Question: What might the diagnosis be?
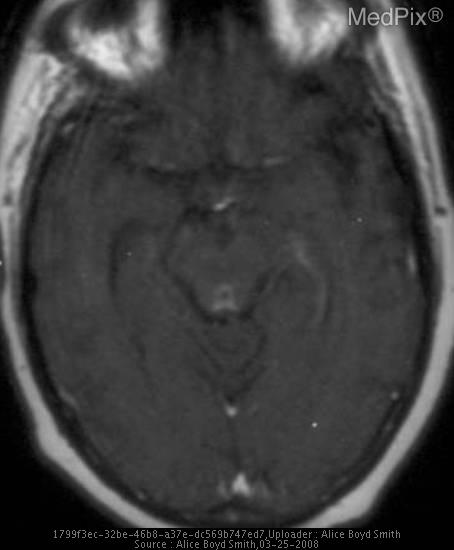
Answer: The possible diagnosis includes •  bilateral thalamic glioma
•  metabolic/toxic processes (Wernicke encephalopathy, Leigh disease, Wilson disease)
•  infectious agents (Japanese and West Nile encephalitis, Creutzfeldt-Jakob disease)
•  vascular lesions(deep venous thrombosis, top of the basilar syndrome, infarction of the artery of Percheron).